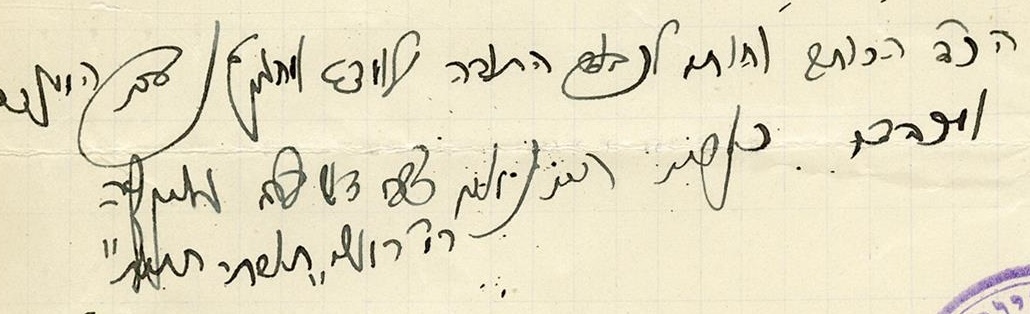
Signature of: q125399271